Question: What is the suspected problem?
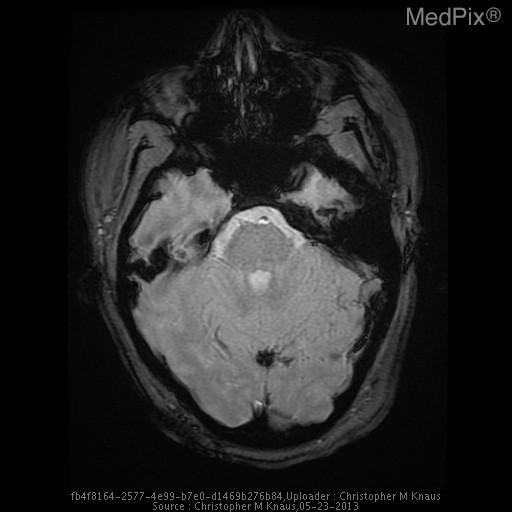
Answer: The findings suggest The vein of Galen, straight sinus, and dominant left transverse venous dural sinus are particularly hyperattenuating, and apparently prominent in caliber.

The superior sagittal sinus is notably less hyperattenuating and is normal in appearance.  The right transverse dural venous sinus is hypoplastic.

Gray/white matter discrimination is preserved.  There is no evidence for infarction or intracranial hemorrhage.  There are no brain masses or mass effect.  There is no hydrocephalus.

The skull is intact.  The partially imaged aerated portions of the skull base are free of significant effusions..

Impression: The vein of Galen, straight sinus, and dominant left transverse venous dural sinus are all particularly hyperattenuating and apparently prominent in caliber, all very concerning for thrombosis.. The GRE sequence reverifies GRE blooming consistent with thrombosis within the vein of Galen, straight sinus, left dominant transverse venous sinus and sigmoid sinus and demonstrates no GRE blooming within the brain parenchyma suggestive of brain parenchymal hemorrhage.. The patient might have a history of 17 yo girl presents with left sided facial weakness and numbness and the worst headache of her life that is rated 10/10.  The headache has been progressive for about 24 hours.  She has a history of migraine, but the patient states that her current headache does not feel like her typical migraine headache..